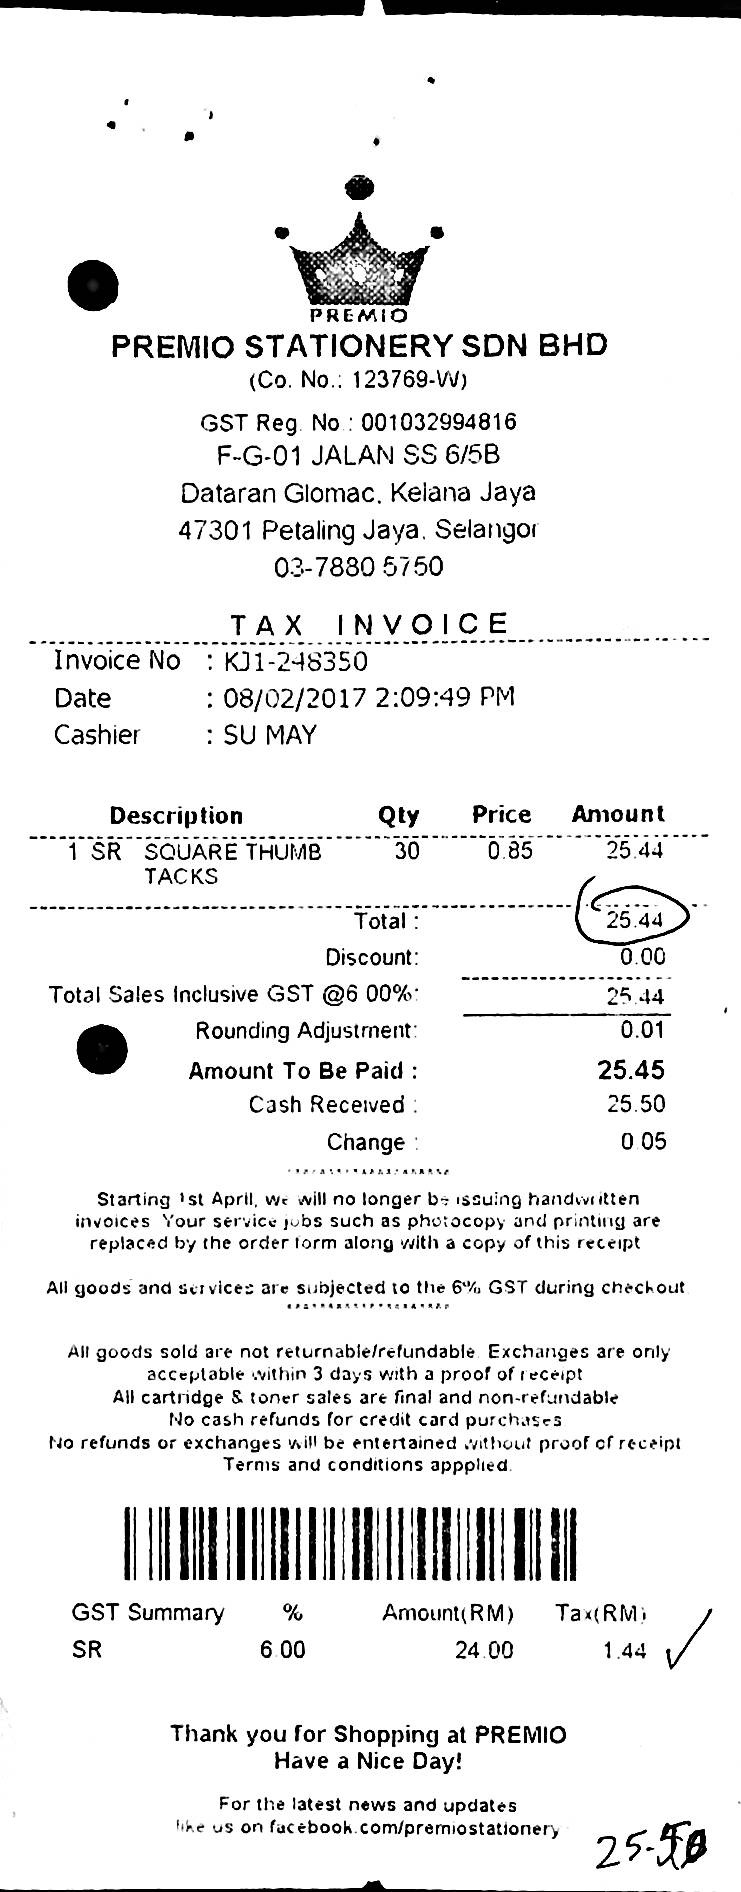
PREMIO
PREMIO STATIONERY SDN BHD
(CO.NO.: 123769-W)
GST REG NO : 001032994816
F-G-01 JALAN SS 6/5B
DATARAN GLOMAC. KELANA JAYA
47301 PETALING JAYA. SELANGOR
03-7880 5750
TAX INVOICE
INVOICE NO
: KJ1-248350
DATE
: 08/02/2017 2:09:49 PM
CASHIER
: SU MAY
DESCRIPTION
QTY
PRICE
AMOUNT
1 SR
SQUARE THUMB
30
0.85
25.44
TACKS
TOTAL :
25.44
DISCOUNT:
0.00
TOTAL SALES INCLUSIVE GST @6.00%:
25.44
ROUNDING ADJUSTMENT:
0.01
AMOUNT TO BE PAID :
25.45
CASH RECEIVED :
25.50
CHANGE :
0.05
STARTING 1ST APRIL, WE WILL NO LONGER BE ISSUING HANDWRITTEN
INVOICES YOUR SERVICE JOBS SUCH AS PHOTOCOPY AND PRINTING ARE
REPLACED BY THE ORDER FORM ALONG WITH A COPY OF THIS RECEIPT
ALL GOODS AND SERVICES ARE SUBJECTED TO THE 6% GST DURING CHECHOUT
ALL GOODS SOLD ARE NOT RETURNABLE/REFUNDABLE EXCHANGES ARE ONLY
ACCEPTABLE WITHIN 3 DAYS WITH A PROOF OF RECEIPT
ALL CARTRIDGE & TONER SALES ARE FINAL AND NON-REFUNDABLE
NO CASH REFUNDS FOR CREDIT CARD PURCHASES
NO REFUNDS OR EXCHANGES WILL BE ENTERTAINED WITHOUT PROOF OF RECEIPT
TERMS AND CONDITIONS APPLIED.
GST SUMMARY
%
AMOUNT(RM)
TAX(RM)
SR
6.00
24.00
1.44
THANK YOU FOR SHOPPING AT PREMIO
HAVE A NICE DAY!
FOR THE LATEST NEWS AND UPDATES
THE US ON FACEBOOK.COM/PREMIOSTATIONERY